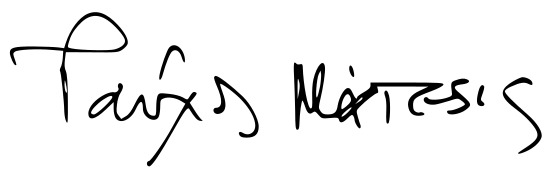
Signature of: pavlos matesis